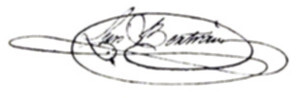
Signature of: luis bertrán besante